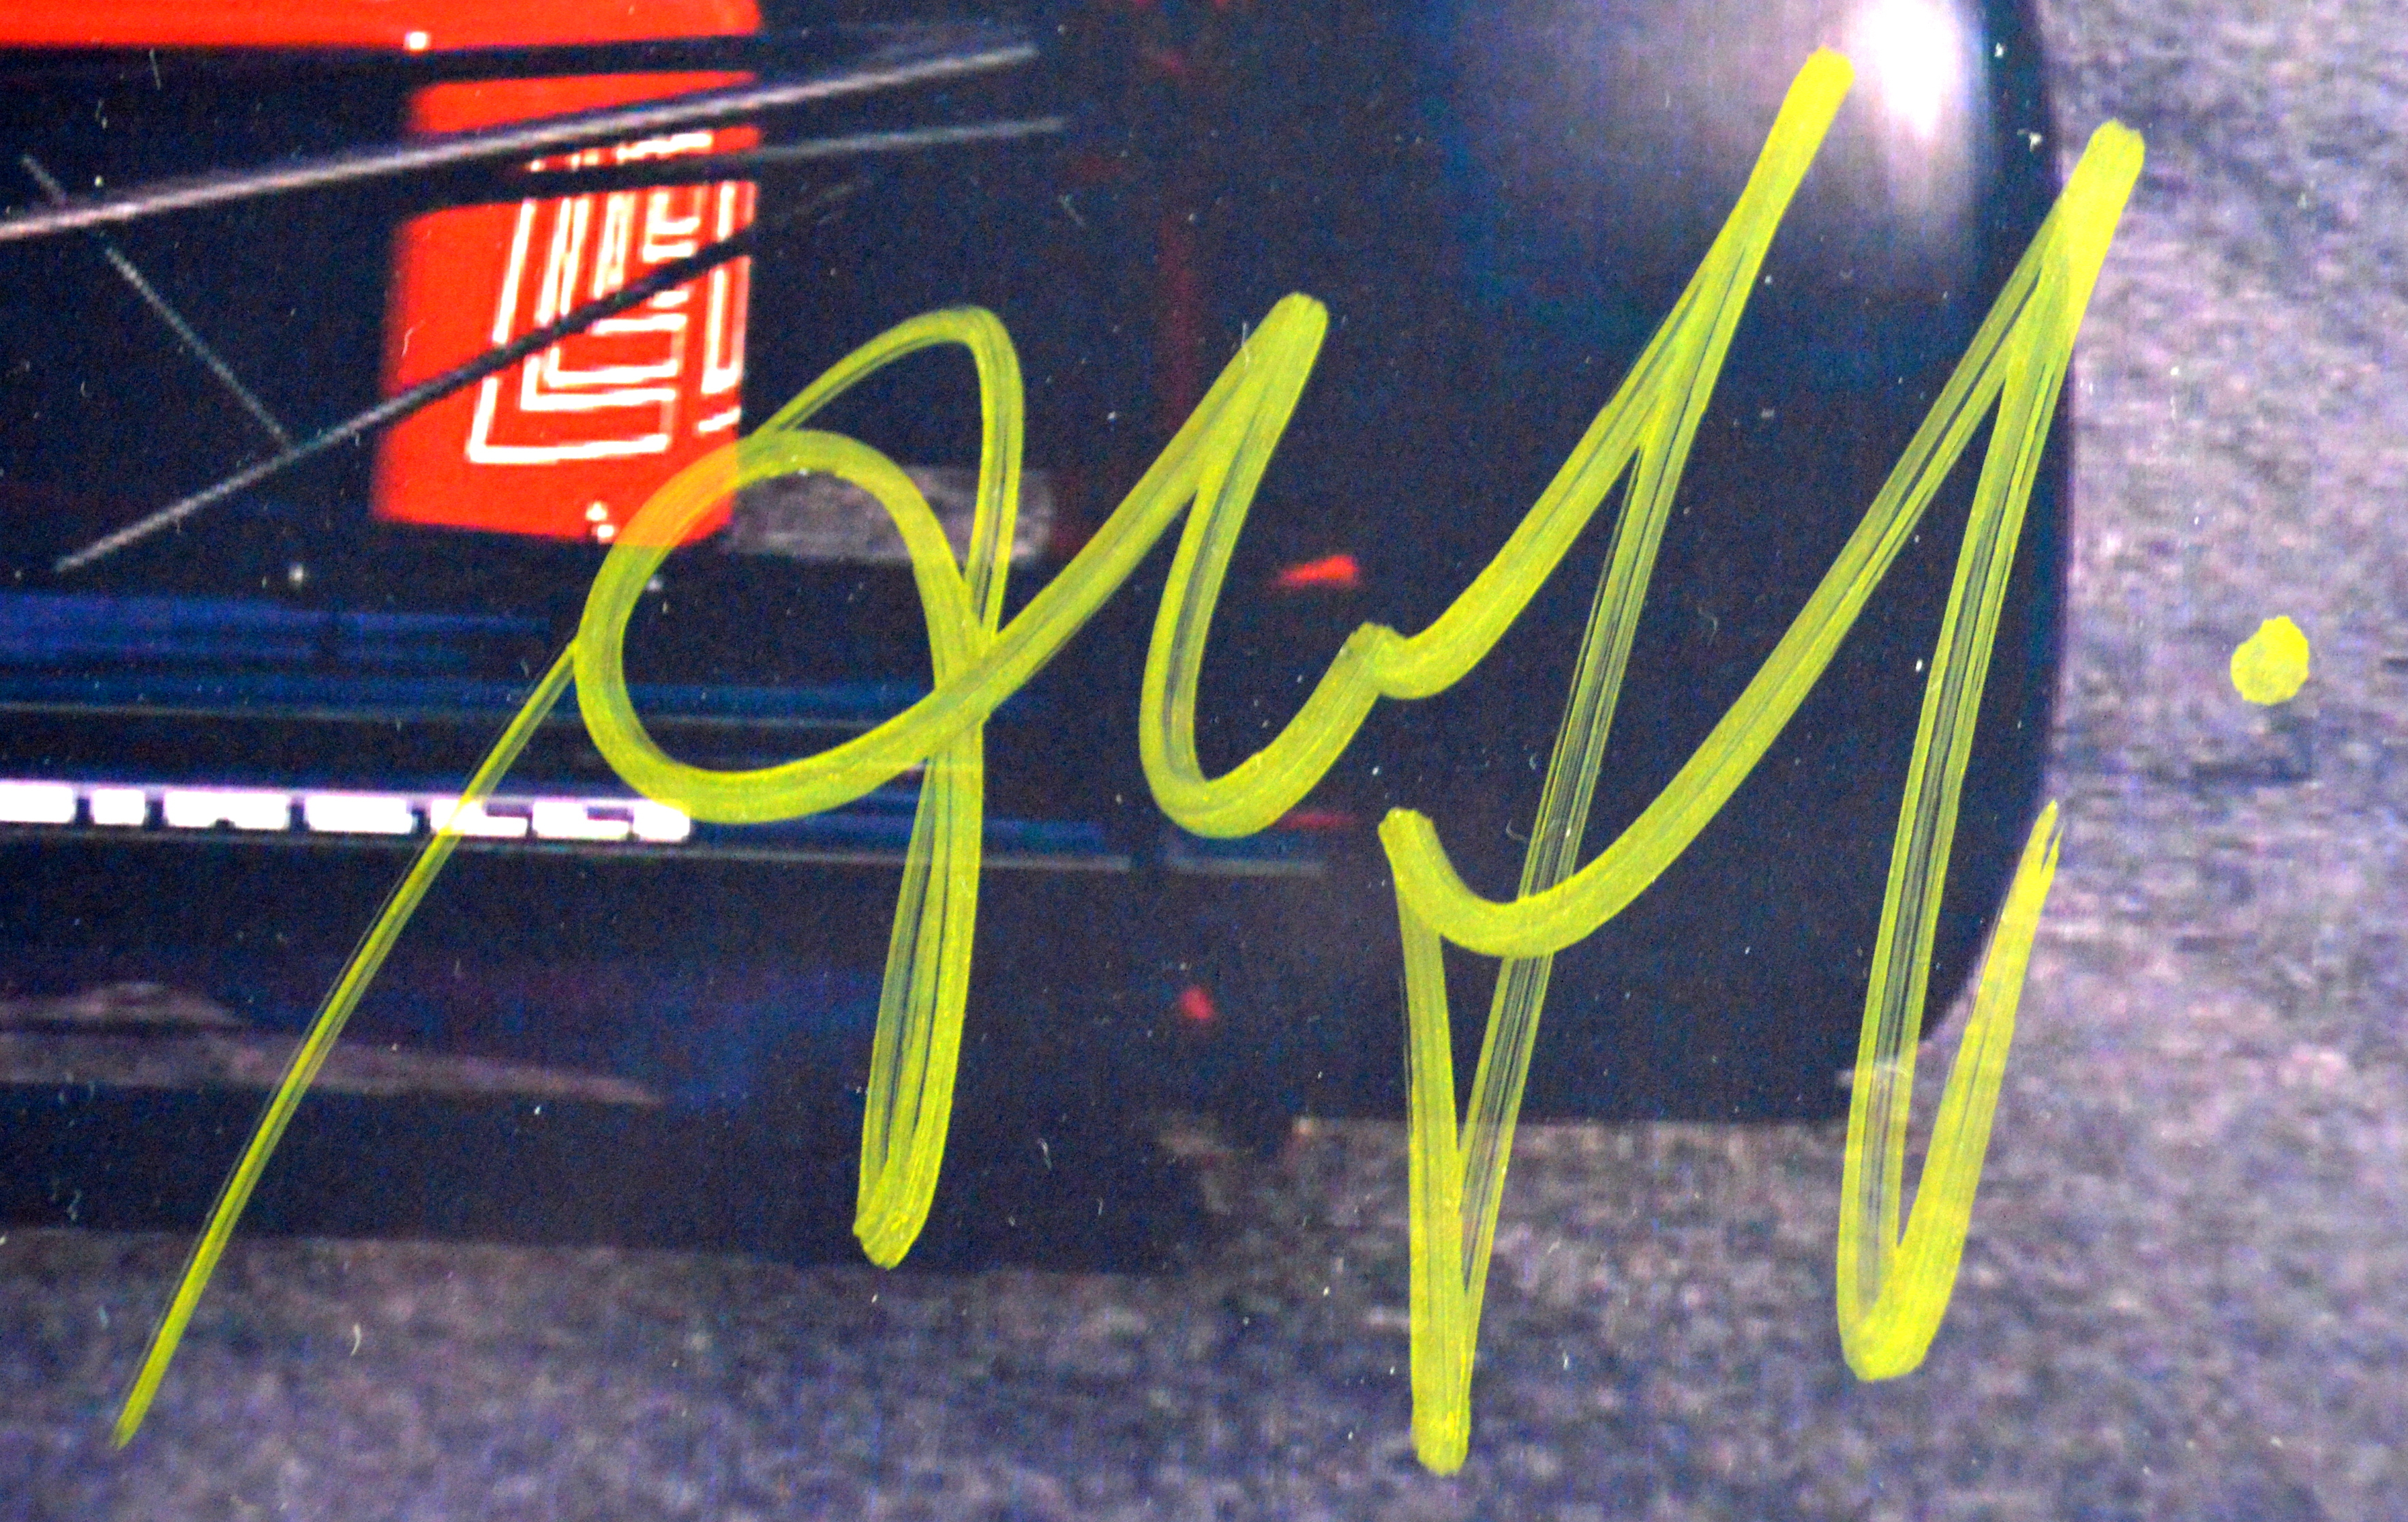
Signature of: alex caffi